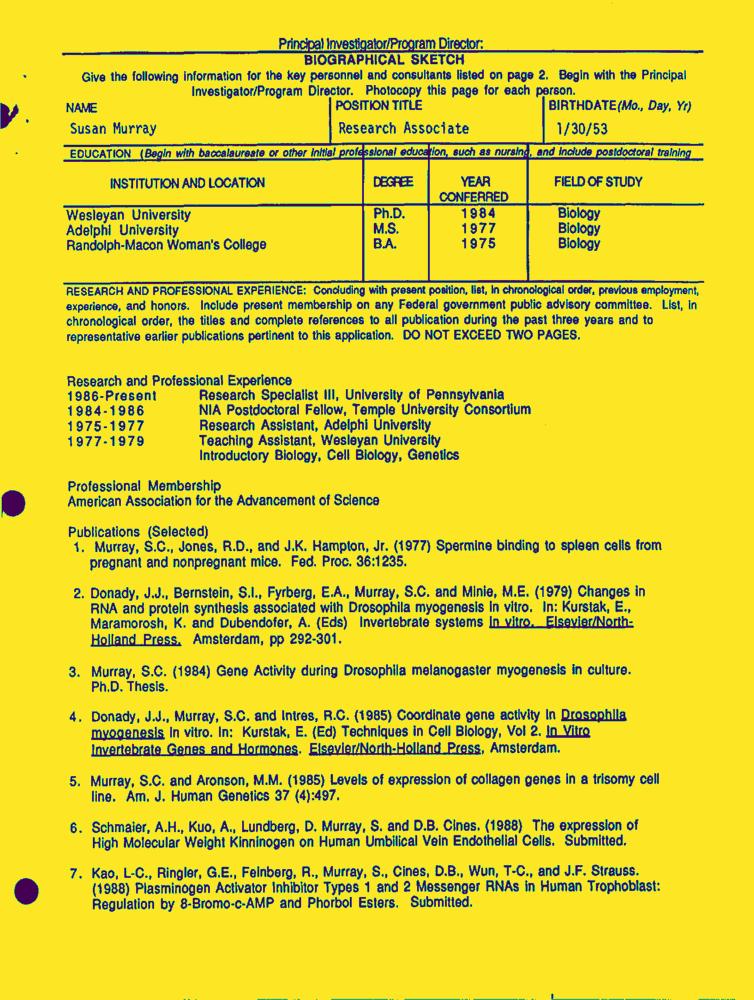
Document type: Resume-Doc